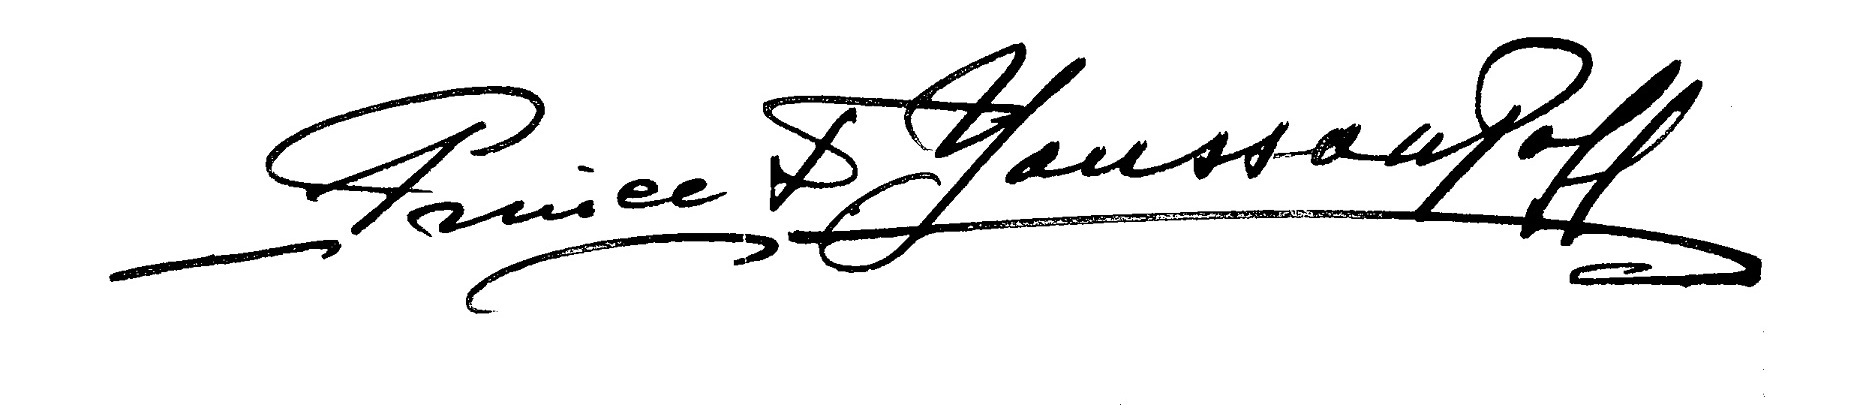
Signature of: felix yusupov